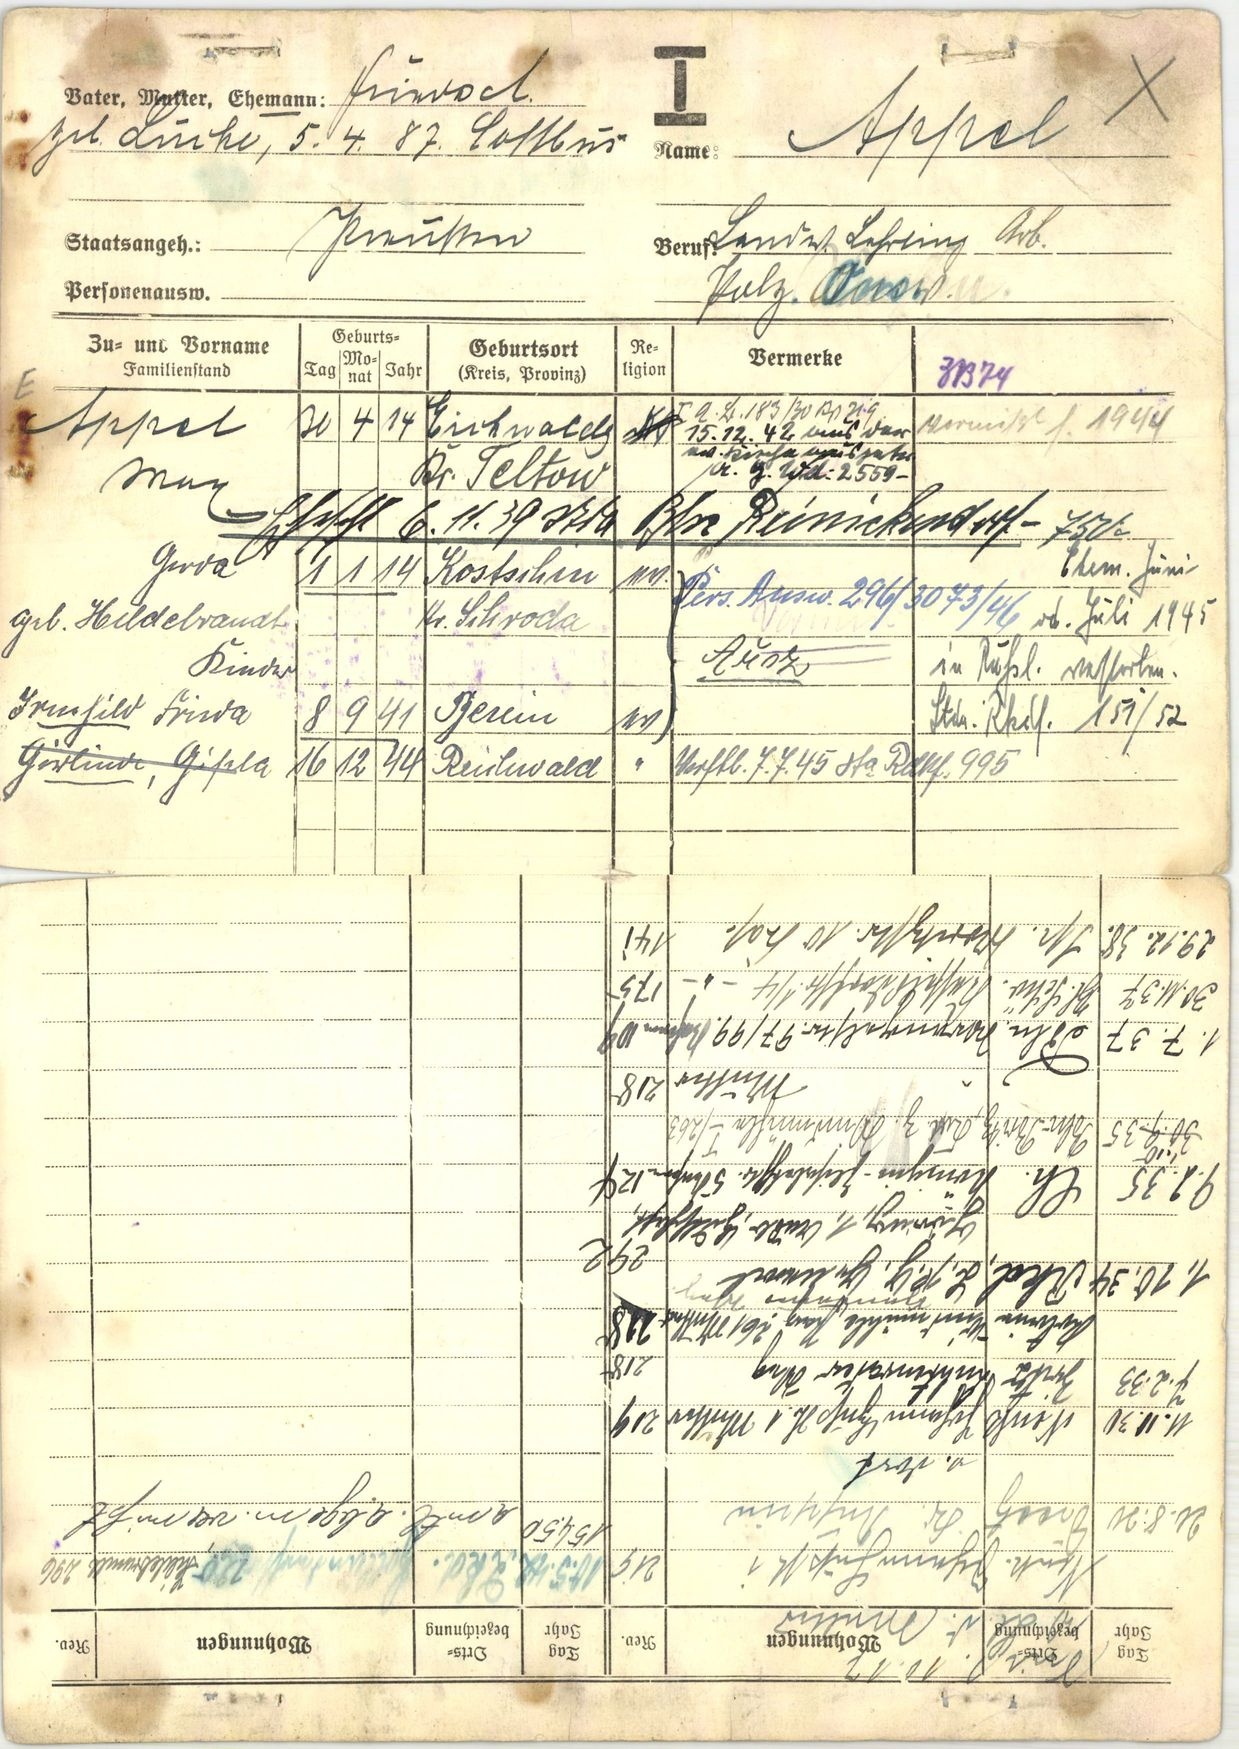
Appel